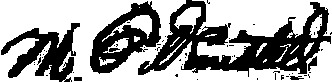
Signature of: marlin edgar olmsted